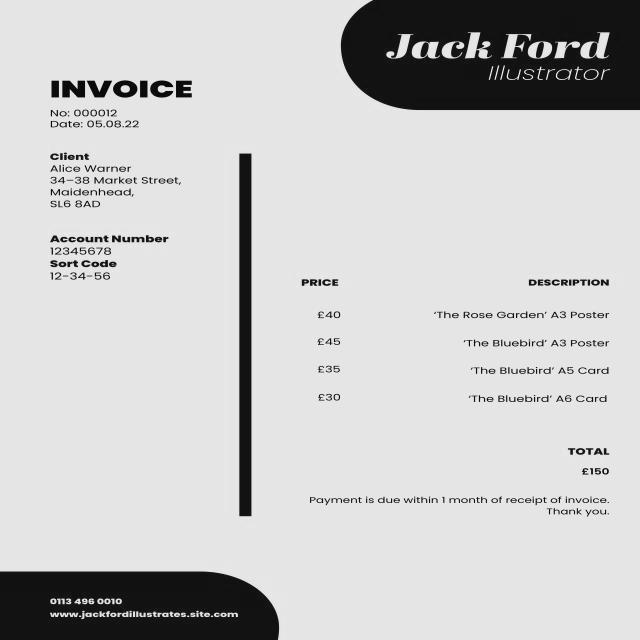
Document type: Invoice